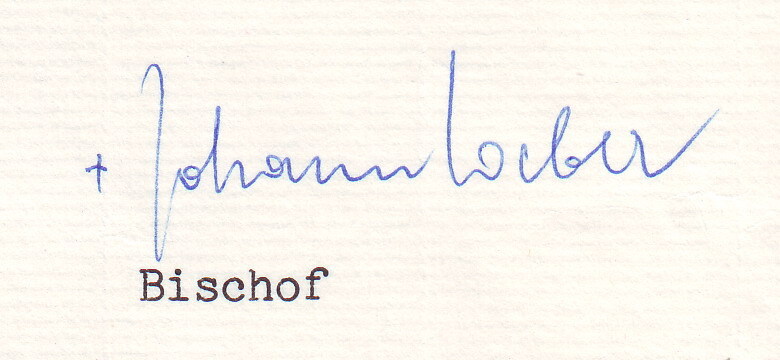
Signature of: johann weber